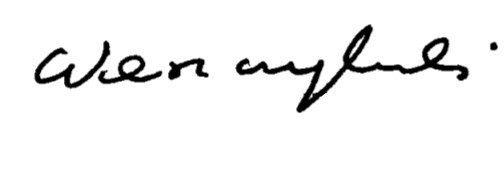
Signature of: witold waszczykowski